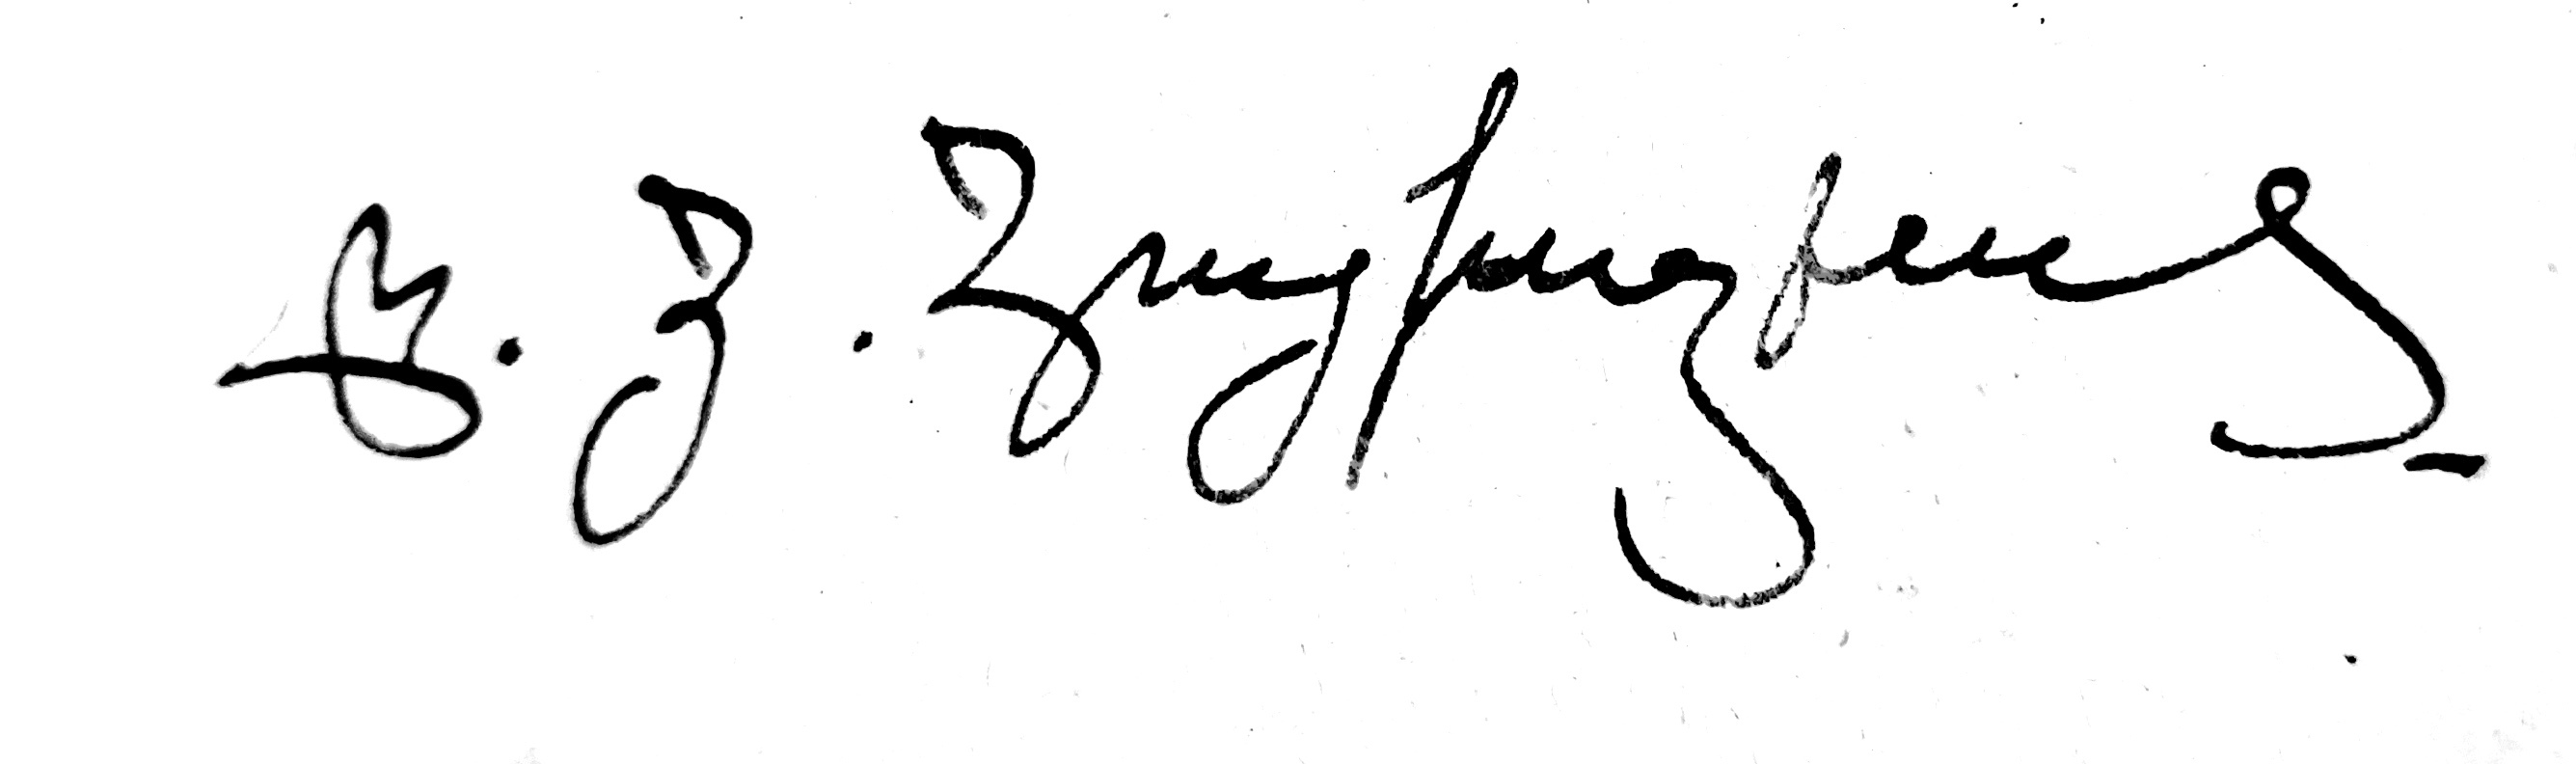
Signature of: armenag haigazian